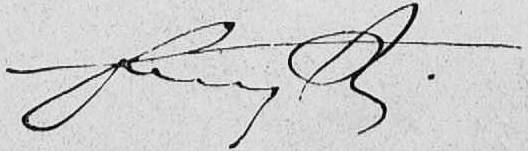
Signature of: ernst ii duke of saxe coburg and gotha